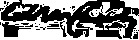
Signature of: edward canby